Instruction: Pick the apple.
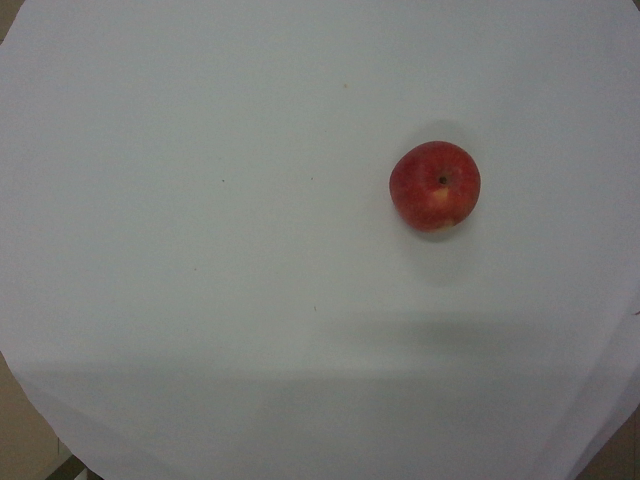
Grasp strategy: vertical